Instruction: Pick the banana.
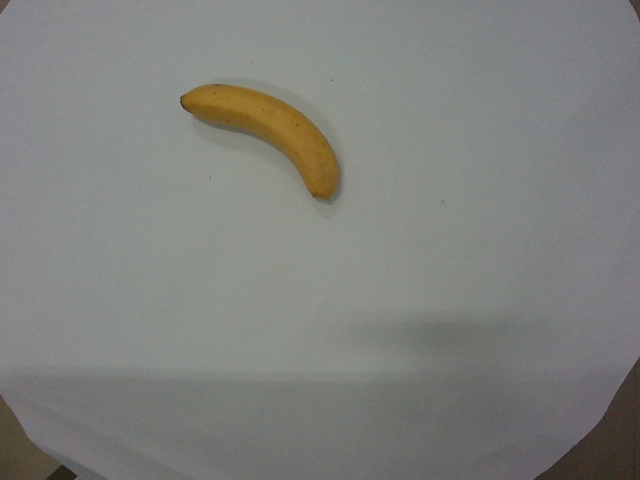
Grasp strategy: vertical